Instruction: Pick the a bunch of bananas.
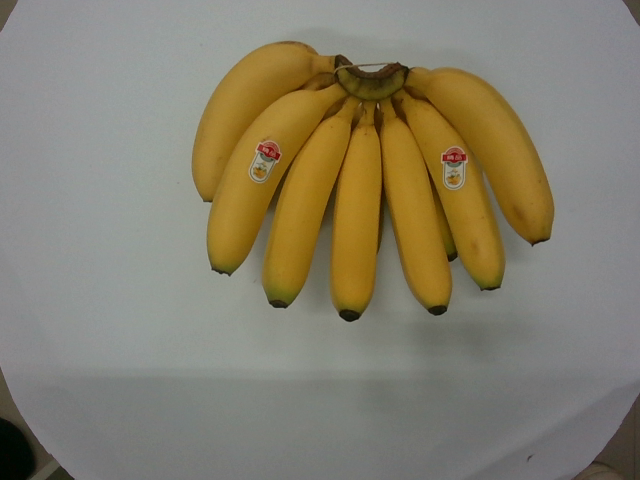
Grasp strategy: vertical